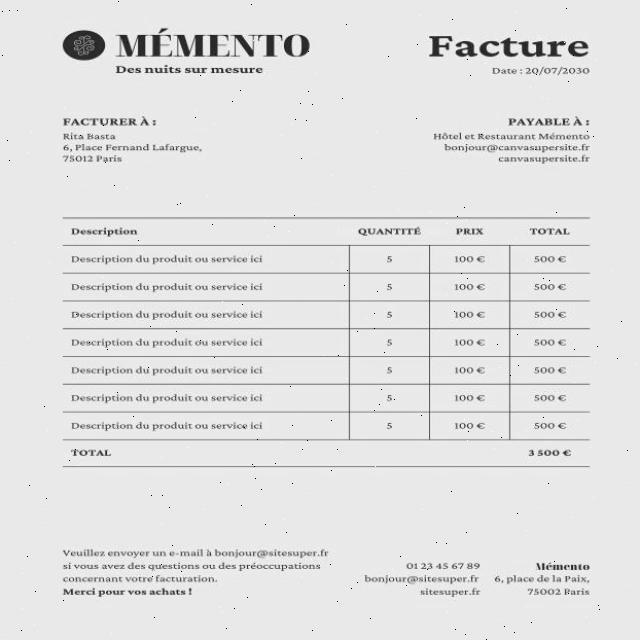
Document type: Invoice